Question: How is the history relevant to the case?
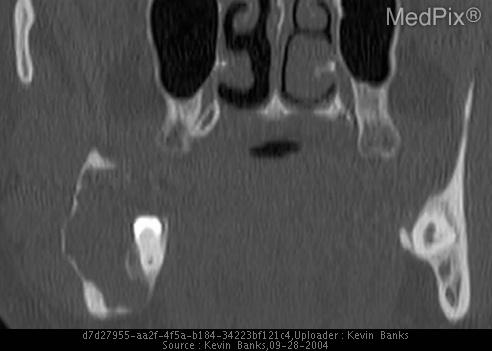
Answer: The patient's history of A 22 yo military basic trainee had routine screening dental evaluation - no symptoms reported. is key in understanding the case.